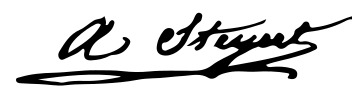
Signature of: andré steyert